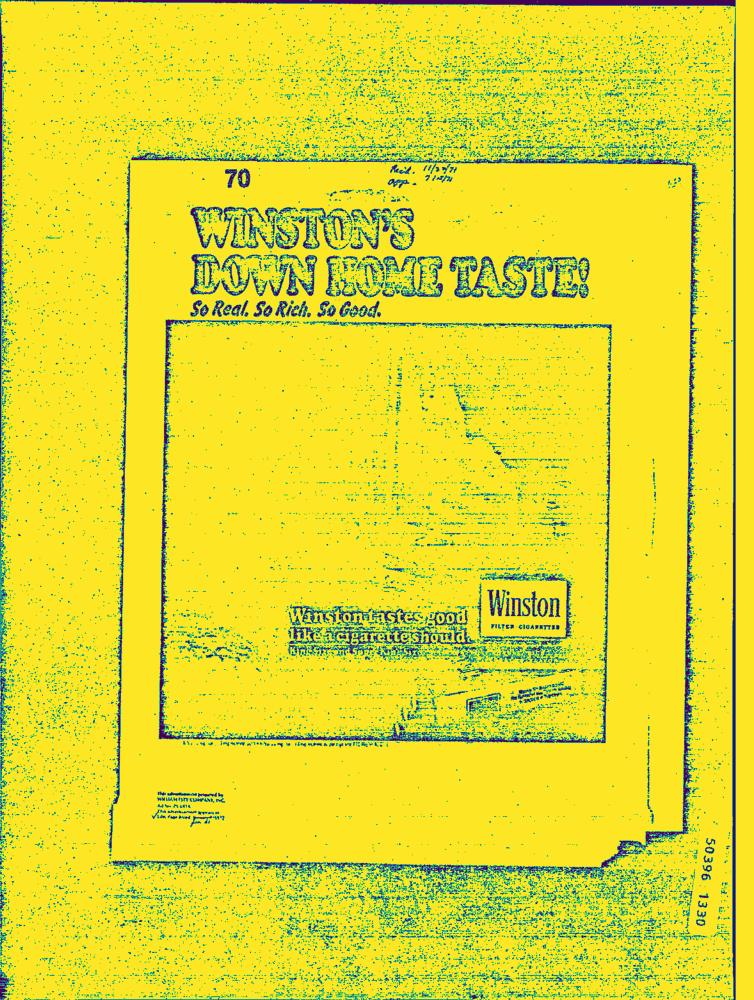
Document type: AD